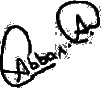
Signature of: abbas ansari